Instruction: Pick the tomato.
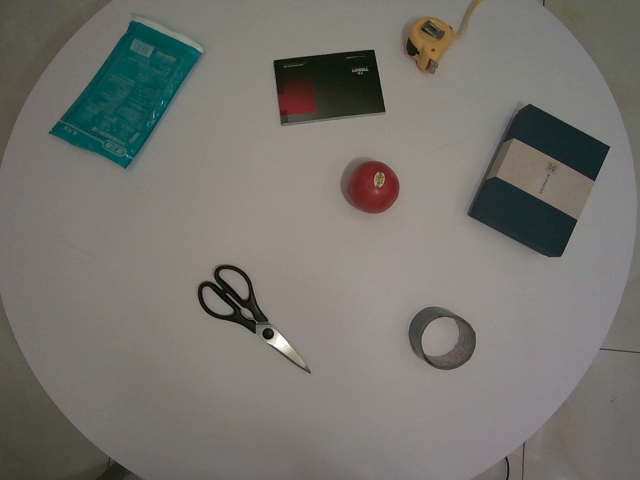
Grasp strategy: vertical